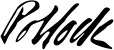
Signature of: jackson pollock